Question: What are the imaging findings?
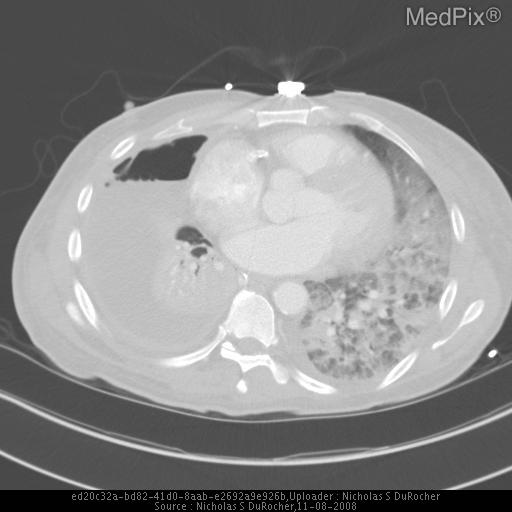
Answer: The imaging shows An air-fluid level in the right hemithorax, with marked atelectasis of the right lung. Axial image in lung window demonstrates the hypodense, non-dependent focus is homogeneous air density and not lung tissue..